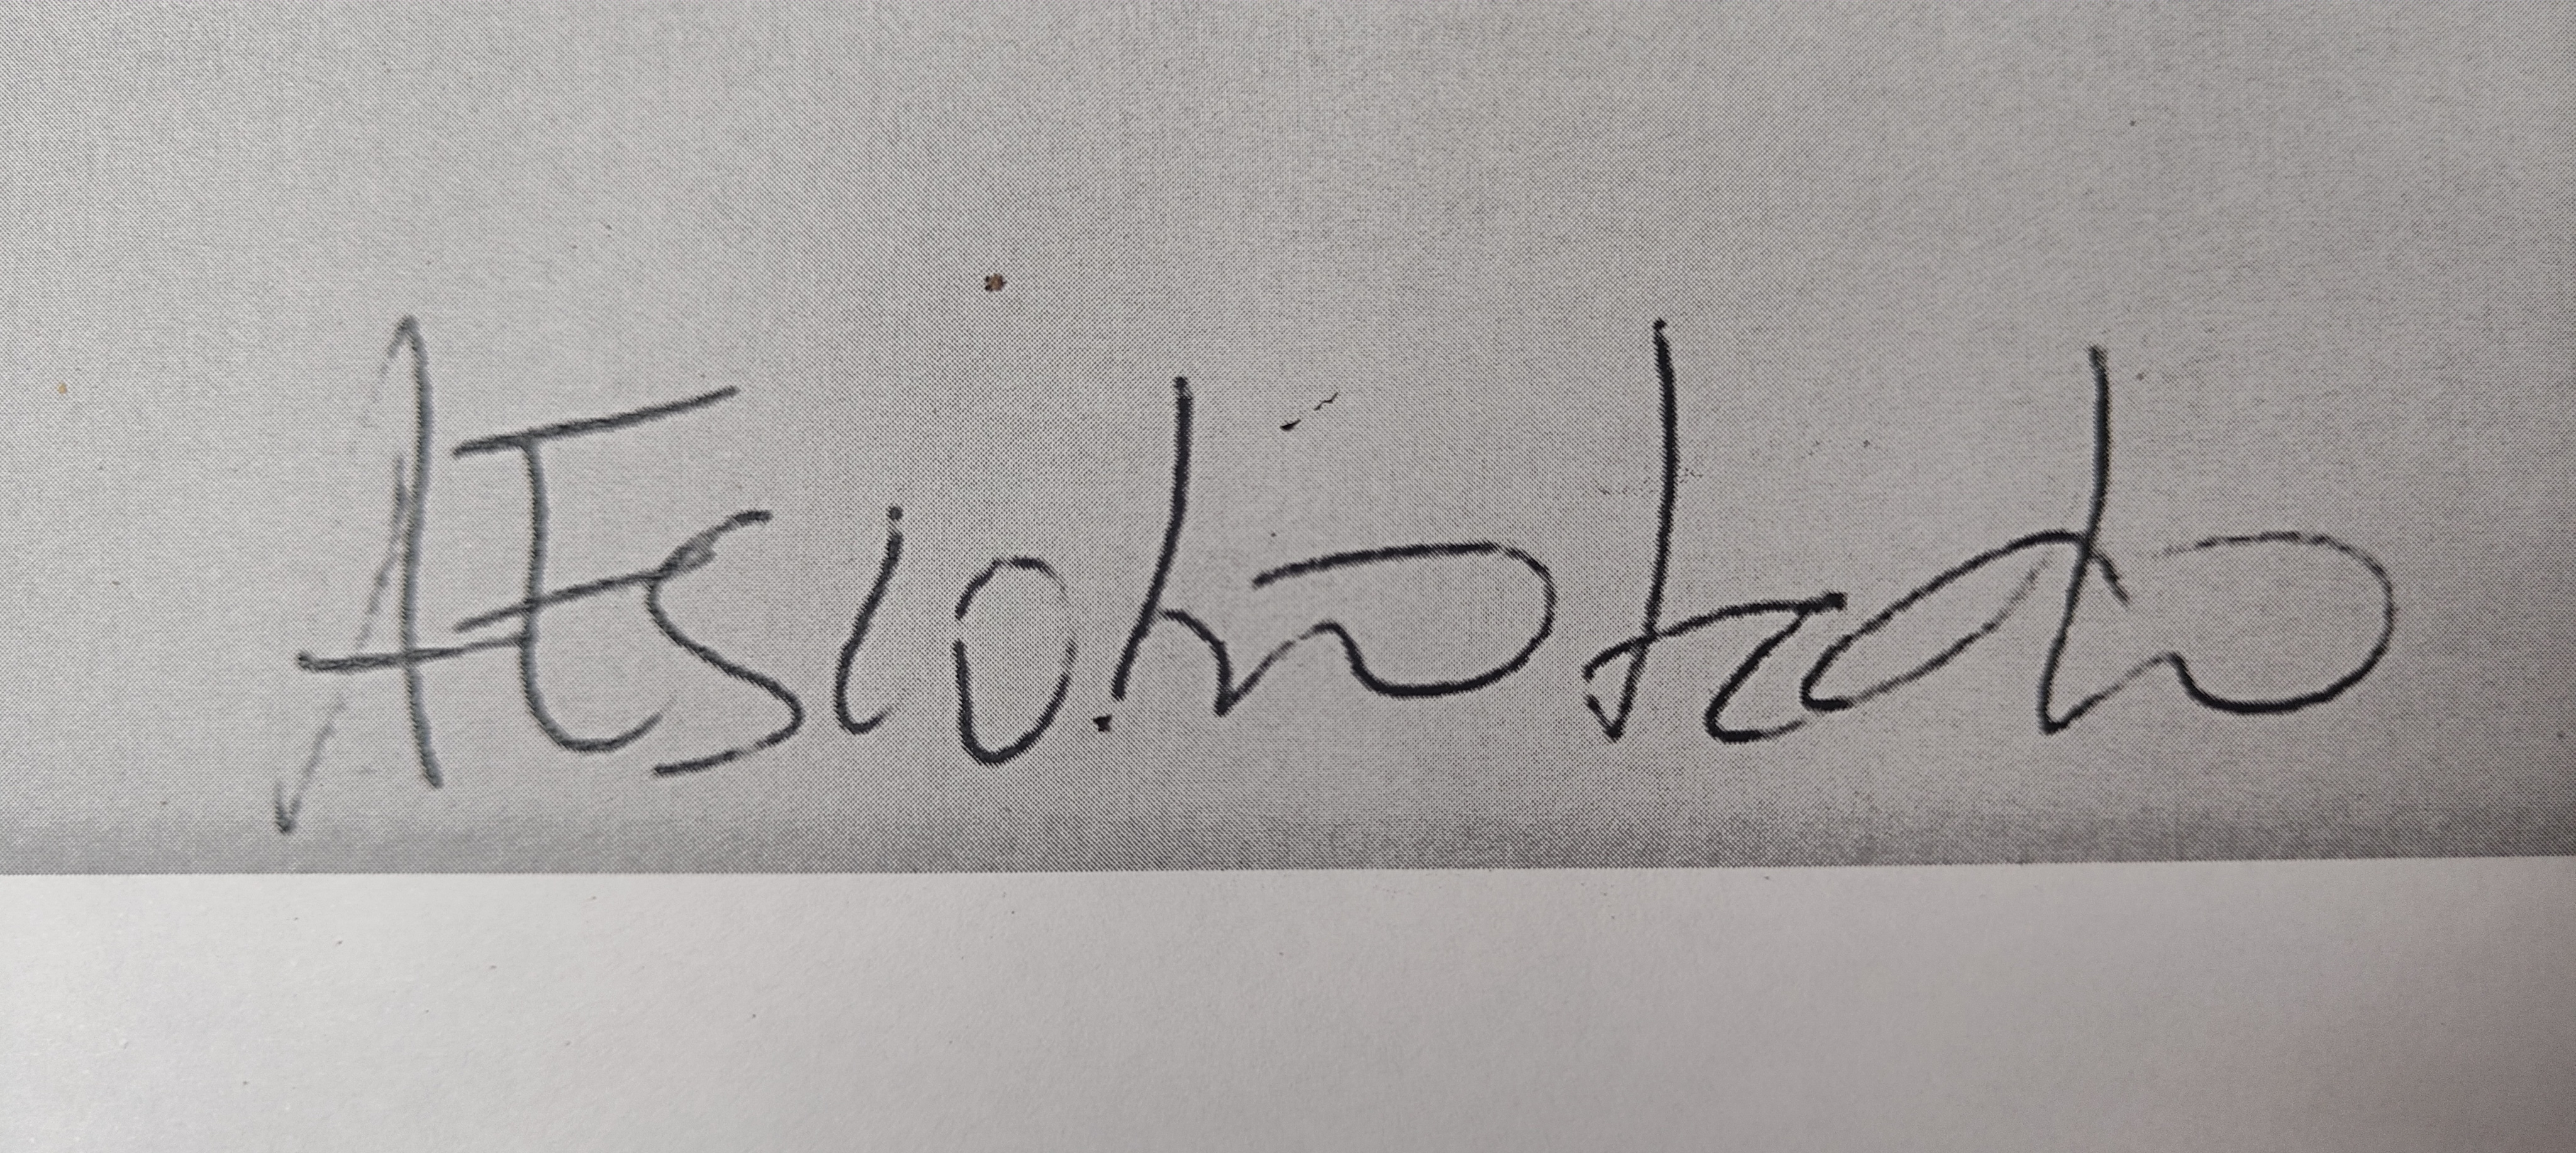
Signature of: antonio escohotado